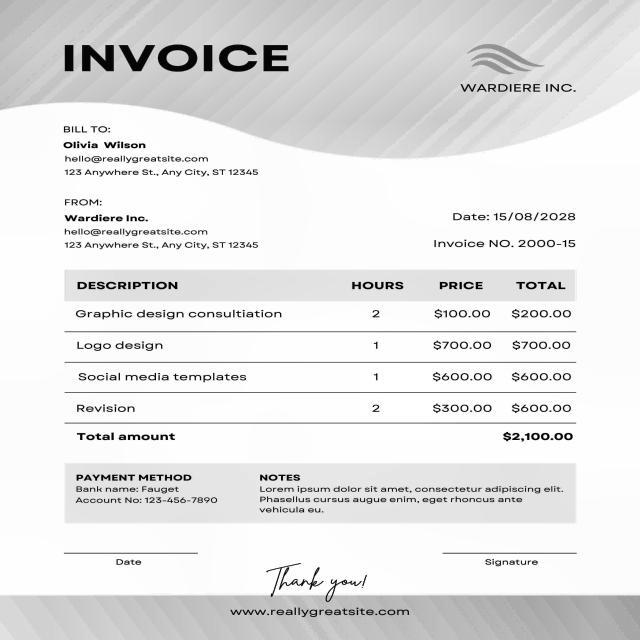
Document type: Invoice